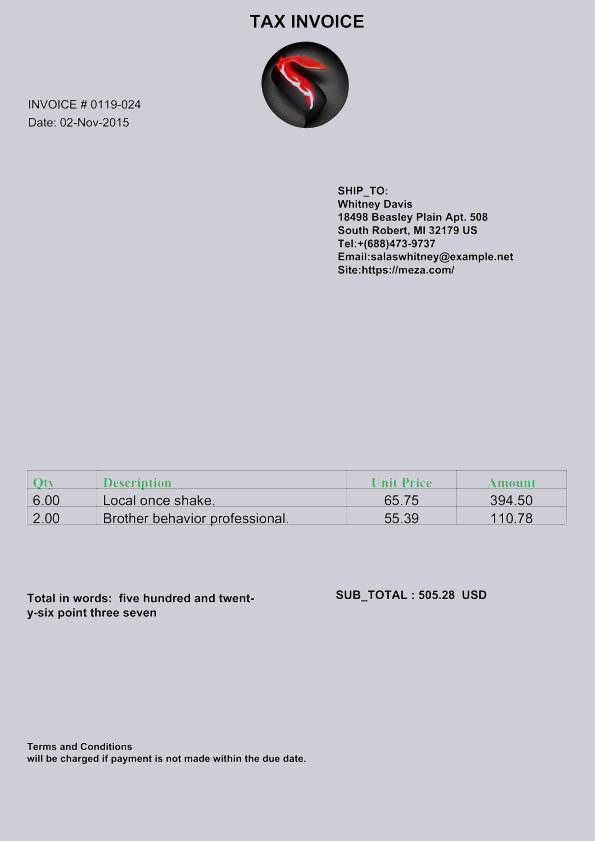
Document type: Invoice